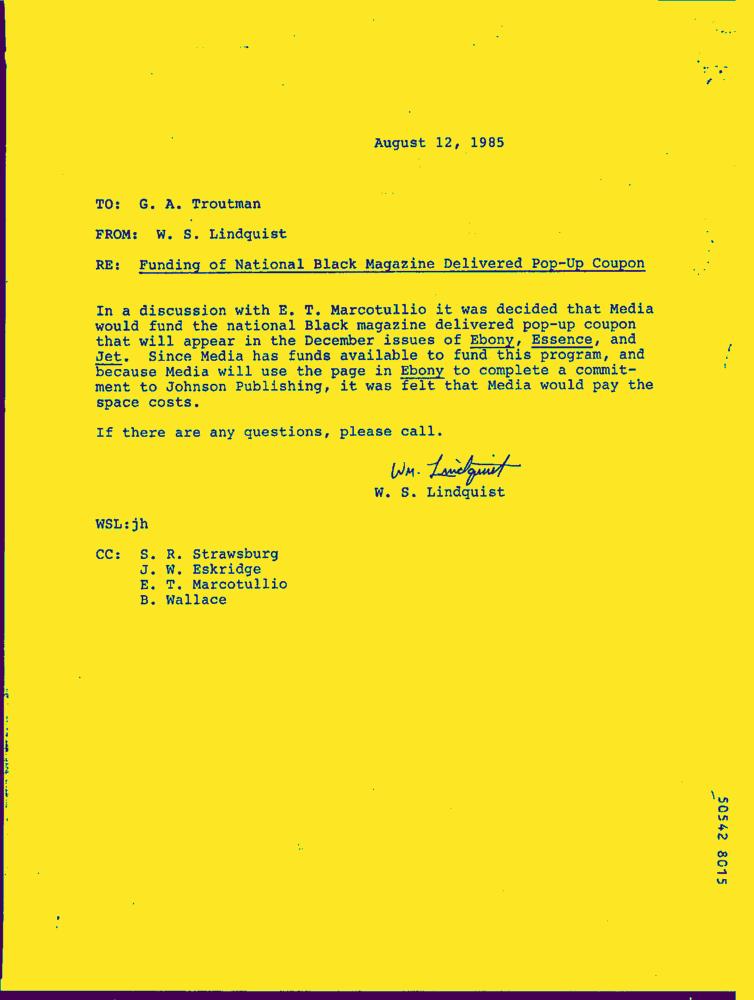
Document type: Letter-Doc